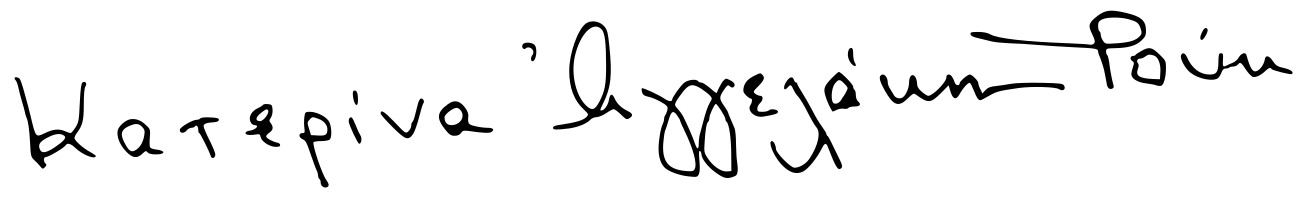
Signature of: katerina anghelaki rooke